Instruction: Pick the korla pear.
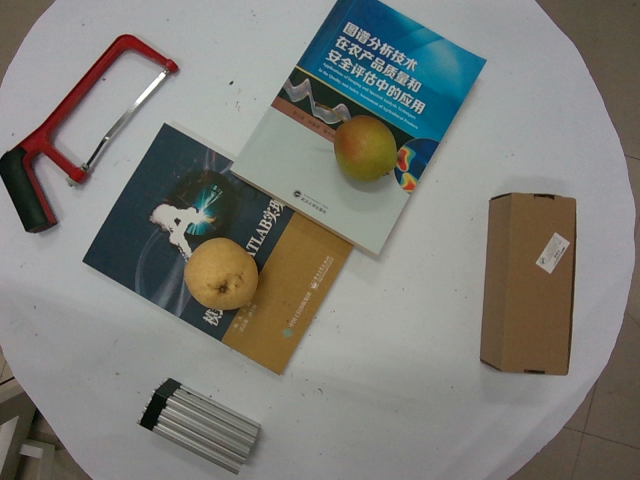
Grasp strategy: vertical